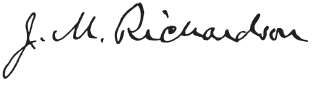
Signature of: james m richardson